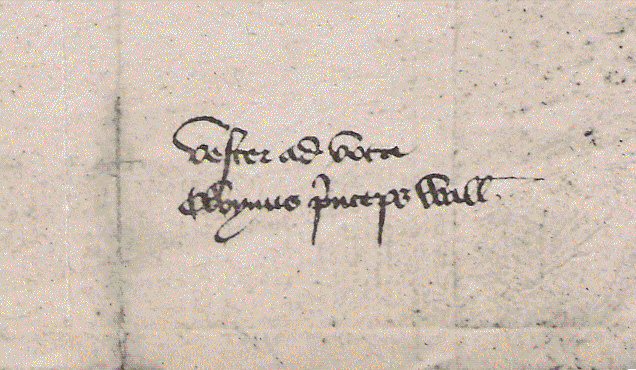
Signature of: charles vi of france